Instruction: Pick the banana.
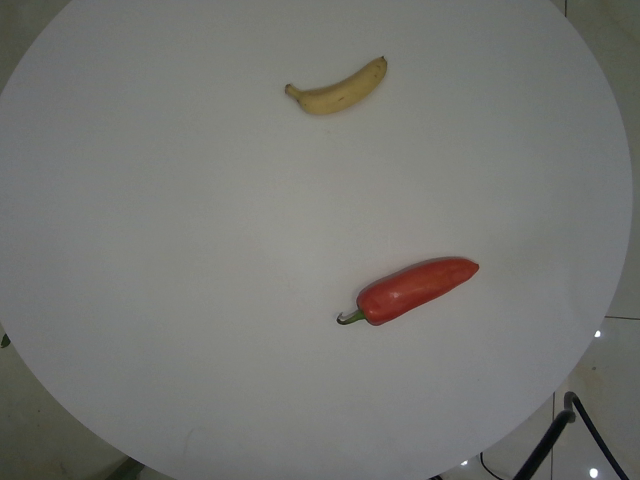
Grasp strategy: vertical